Question: How is the history relevant to the case?
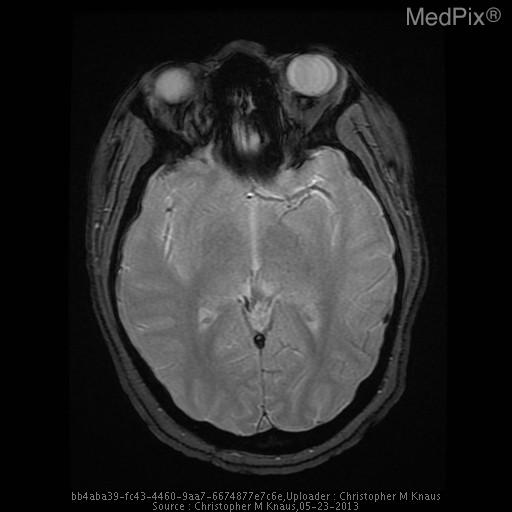
Answer: The patient's history of 17 yo girl presents with left sided facial weakness and numbness and the worst headache of her life that is rated 10/10.  The headache has been progressive for about 24 hours.  She has a history of migraine, but the patient states that her current headache does not feel like her typical migraine headache. is key in understanding the case.